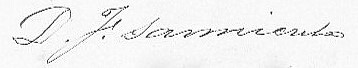
Signature of: domingo faustino sarmiento